Question: What is the suspected problem?
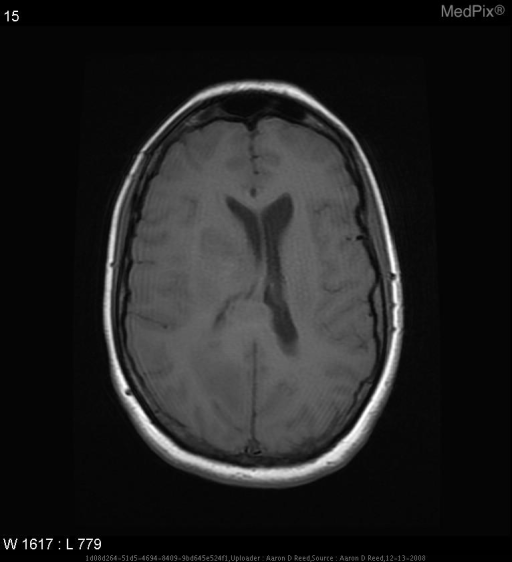
Answer: The findings suggest * CT w/out contrast: mass effect evident with poorly defined isodense lesion with surrounding vasogenic edema
*T1 image w/out contrast: mass effect with isodense, poorly defined lesion involving splenium of the corpus callosum
* Flair: poorly demarcated, hyperintense mass adjacent to ventricles with mass effect, lesion appears to be crossing the corpus collosum and invading opposite hemisphere
* DWI: hyperintense lesion adjacent to ventricles and crossing the corpus collosum
*ADC: poorly defined hypointense mass demonstrating mass effect on ventricles. Mass effect is evident and there is involvement of the corpus callosum. The patient might have a history of The patient is a 50 y/o caucasian female in otherwise good health that complains of frequent headaches over the last 3 months that wake her from sleep at night and are present when she wakes in the morning. Sometimes accompanied by nausea and vomiting.